Question: Explain the disease:
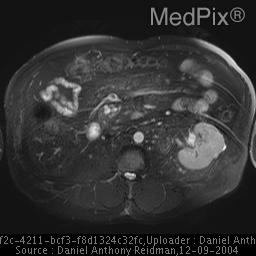
Answer: The disease is discussed as: Cystic Pancreatic Neoplasms: Serous adenoma (microcystic), mucinous adenoma/ adenocarcinoma (macrocystic), Intraductal papillary mucinous tumors (IPMT).
  - IPMT often are lower grade cystic pancreatic neoplasms than the mucinous cystadenocarcinomas.
  - Main and Branch Duct types
  - Main typically has greater malignant potential.
  - Both found at median age of 60, M:F = 1:1
  - Both Main and Branch can have pancreatic side duct distension which fill on ERCP and show communication with the main duct on MRCP